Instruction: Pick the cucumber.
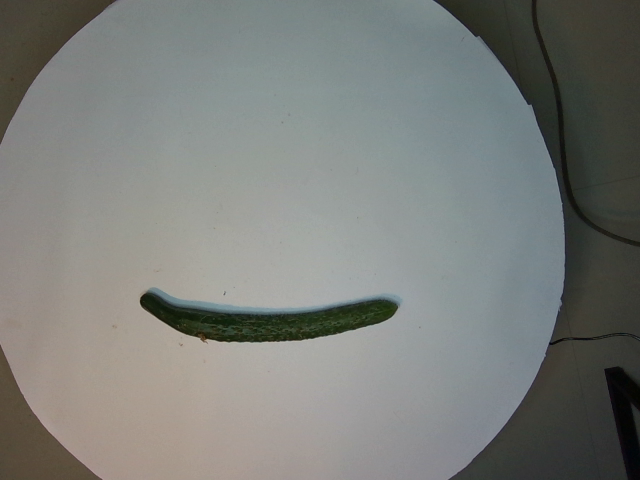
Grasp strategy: vertical